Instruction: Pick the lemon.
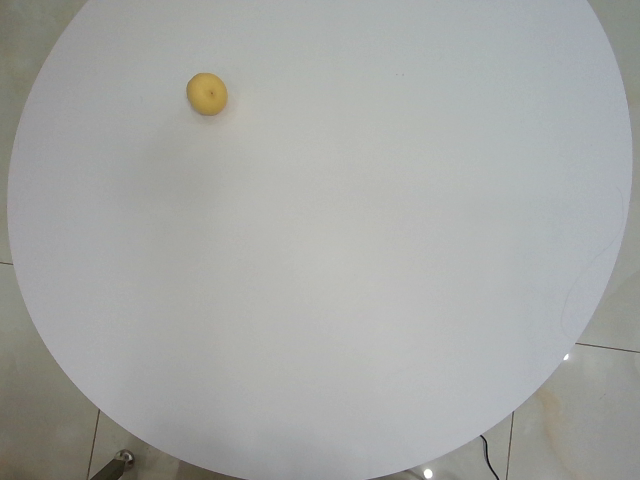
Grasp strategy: vertical